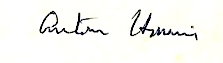
Signature of: antônio houaiss